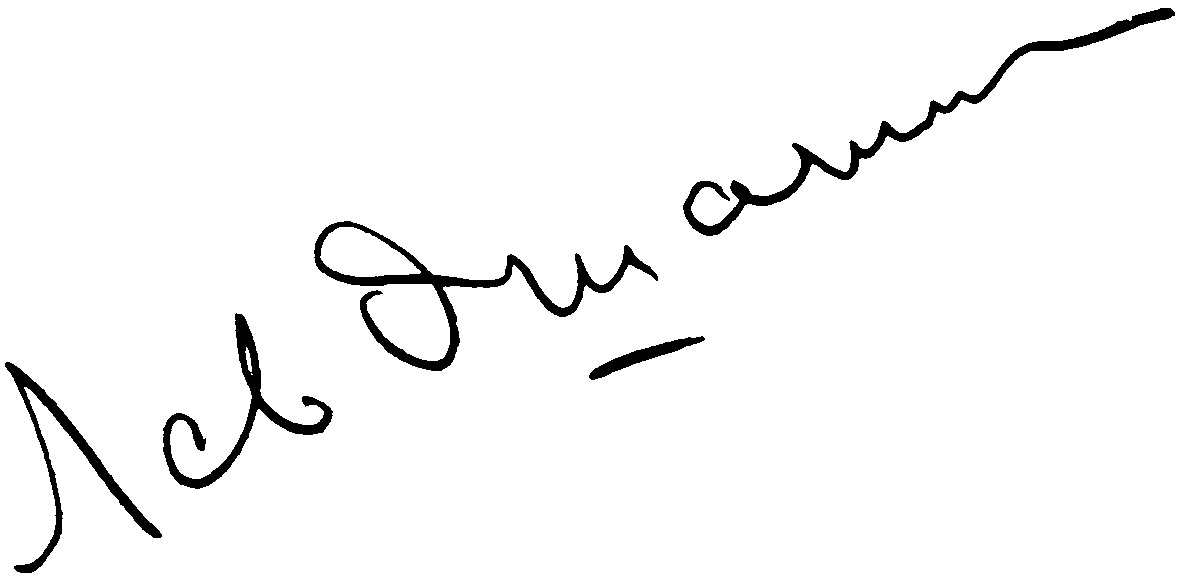
Signature of: lev oshanin